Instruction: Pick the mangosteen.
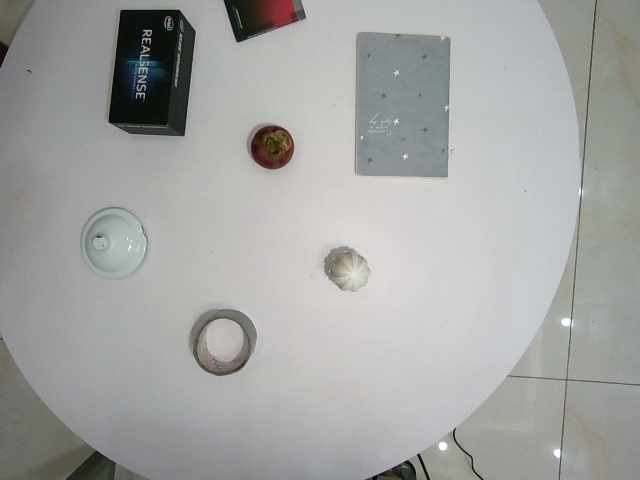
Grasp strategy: vertical